Question: Which state is mentioned in the document?
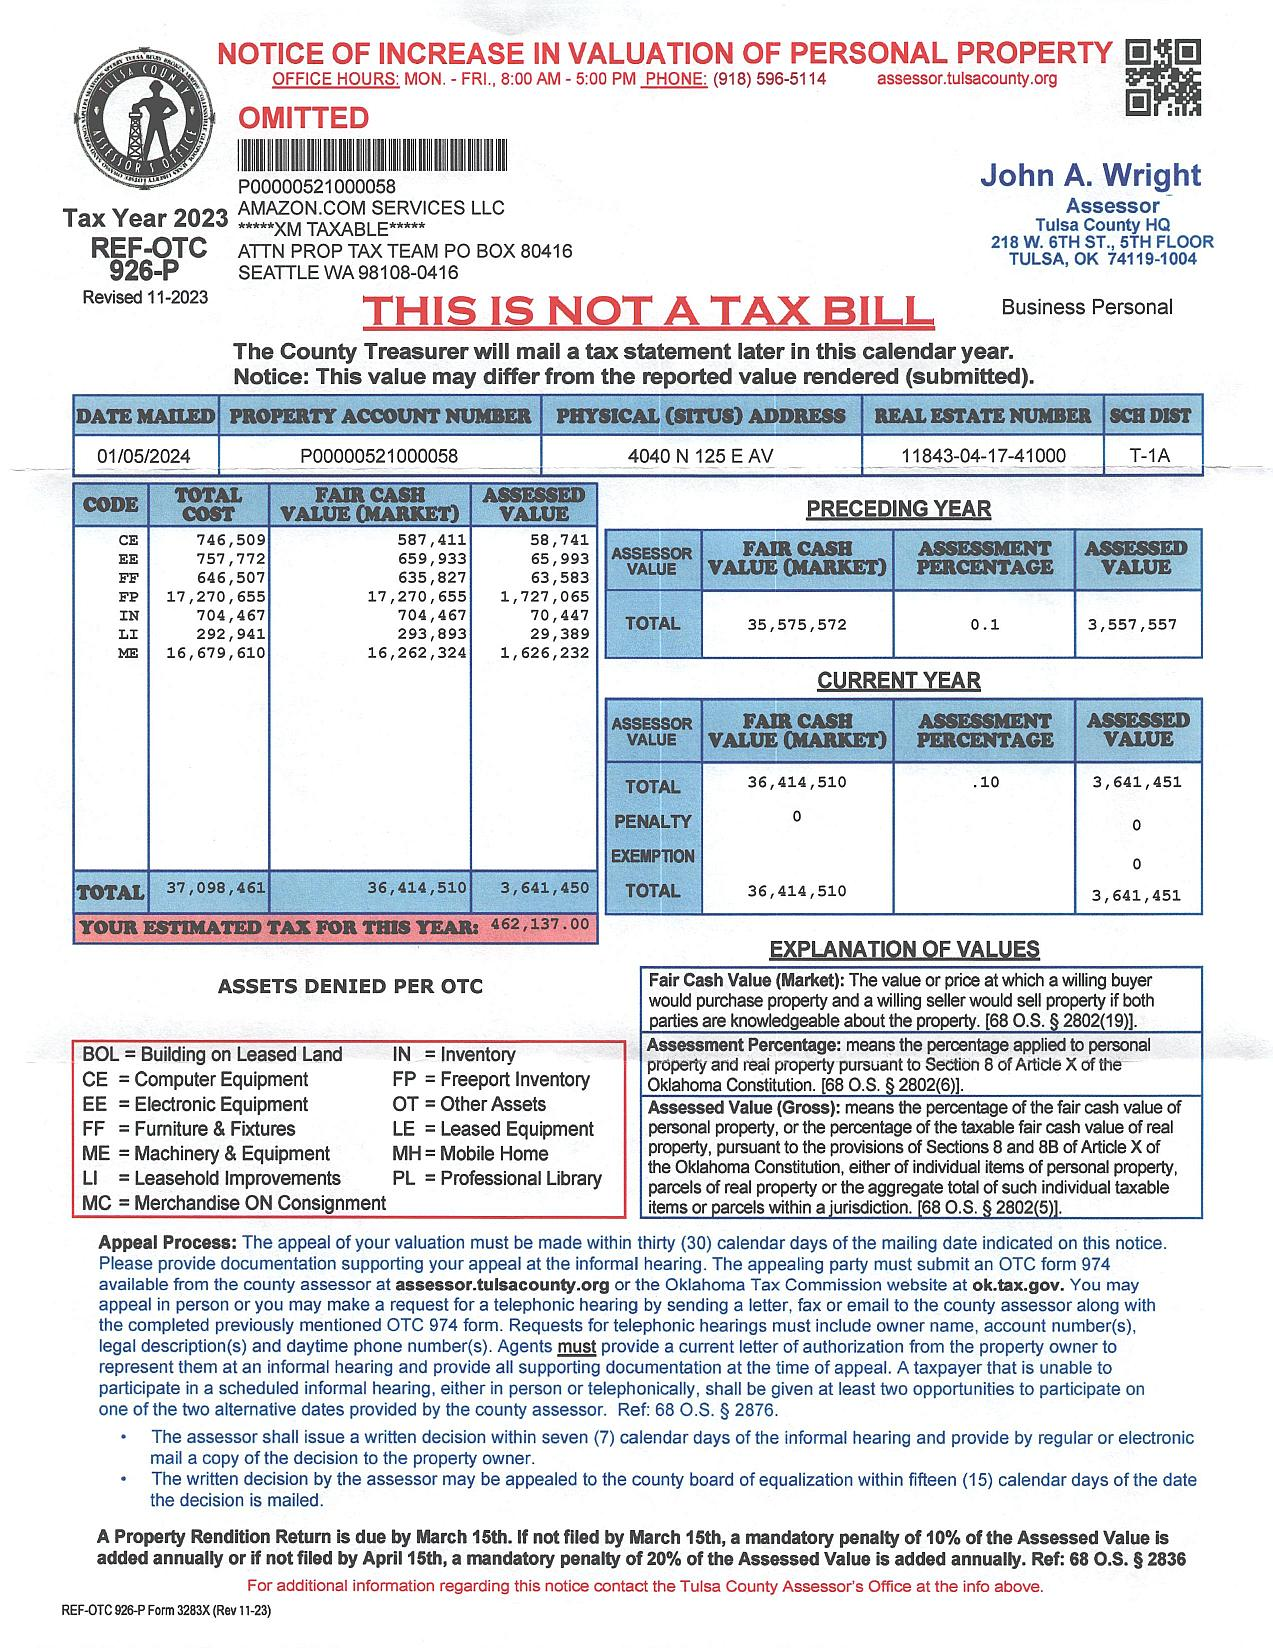
Answer: "OK"